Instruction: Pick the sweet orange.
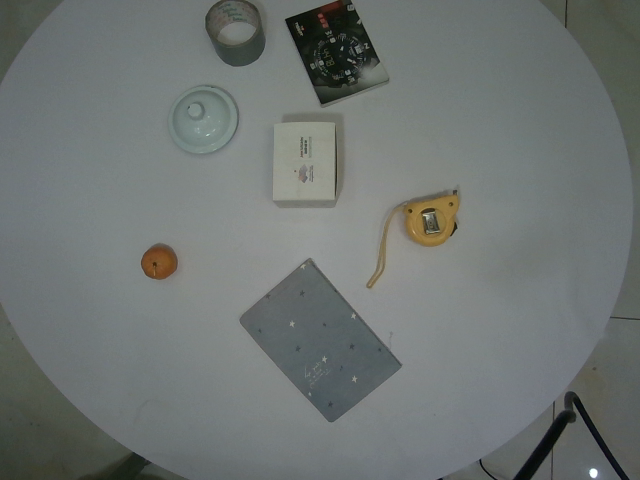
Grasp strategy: vertical